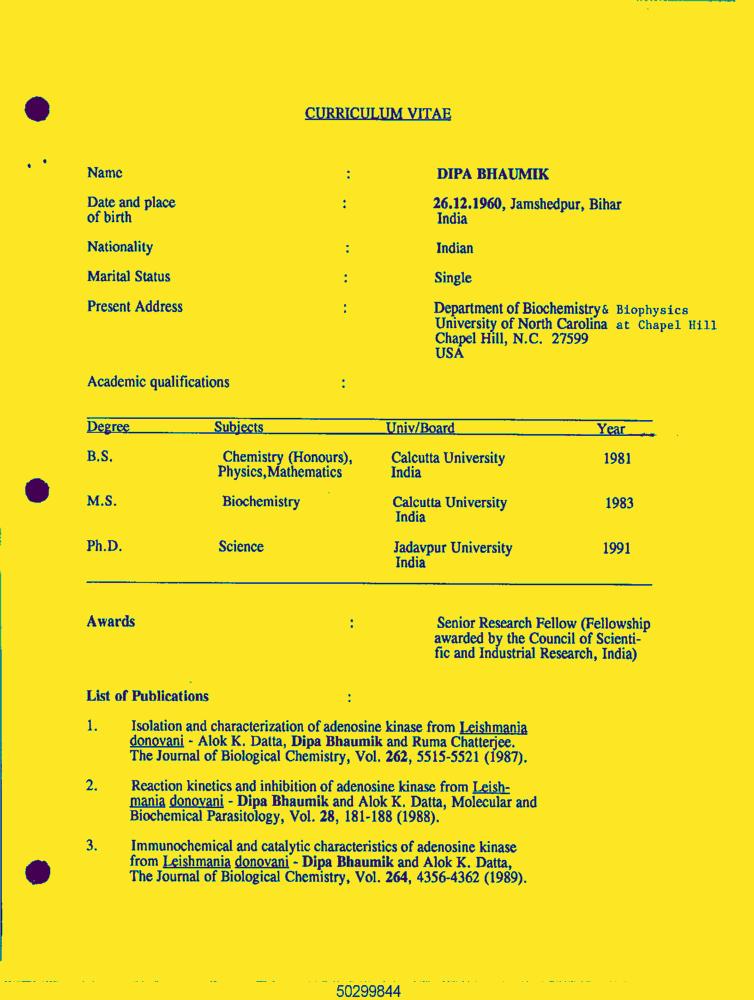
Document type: Resume-Doc